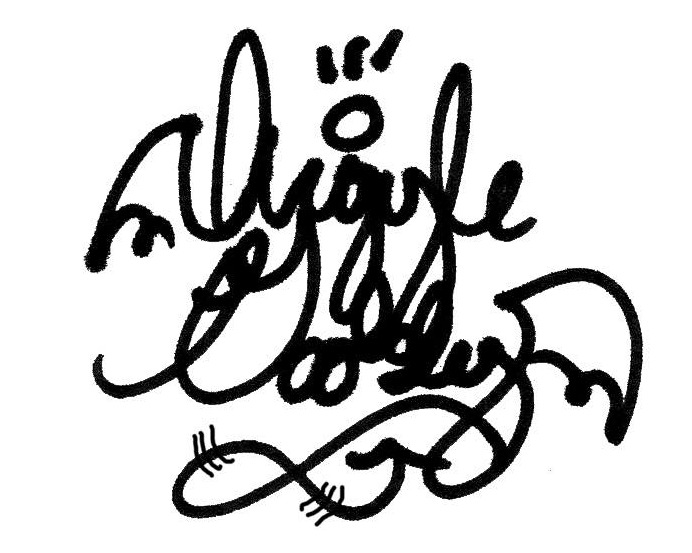
Signature of: argyle goolsby